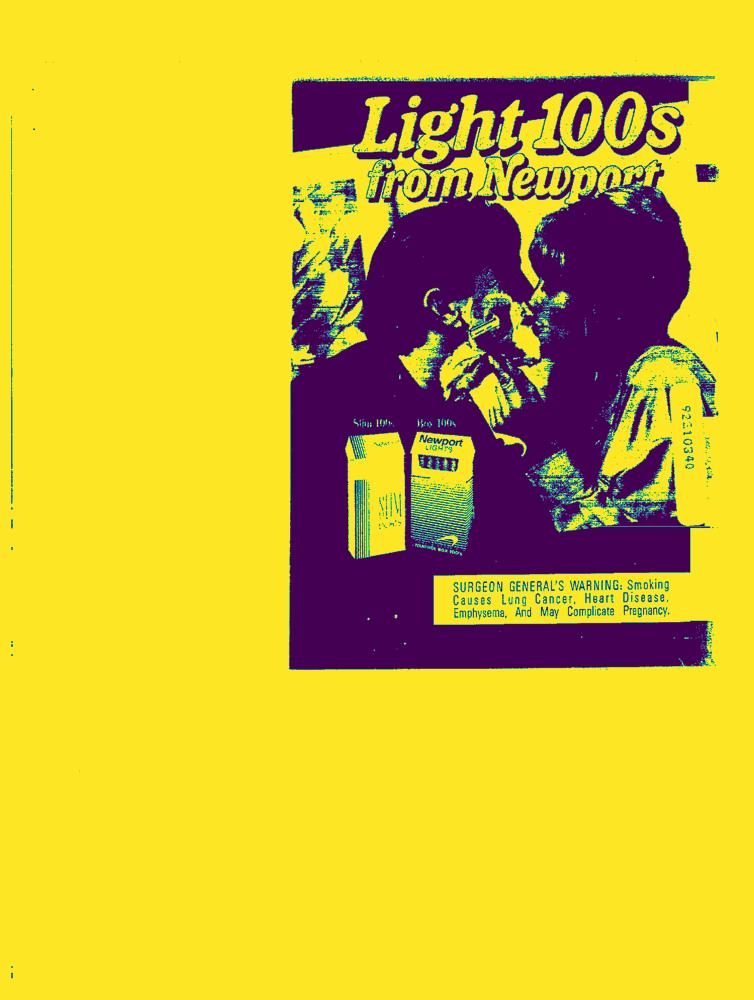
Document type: AD